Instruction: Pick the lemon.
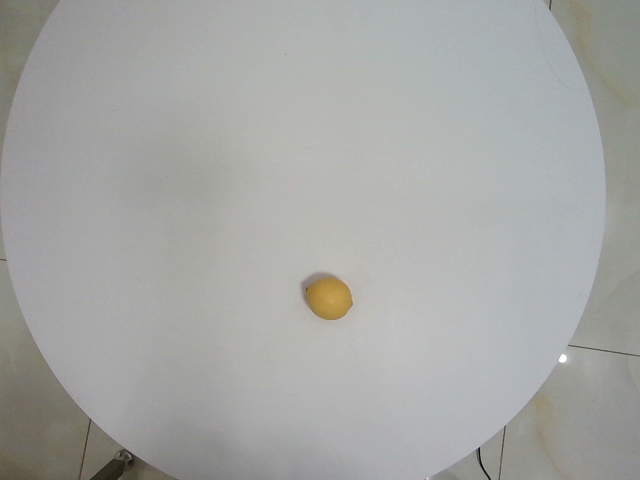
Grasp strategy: vertical